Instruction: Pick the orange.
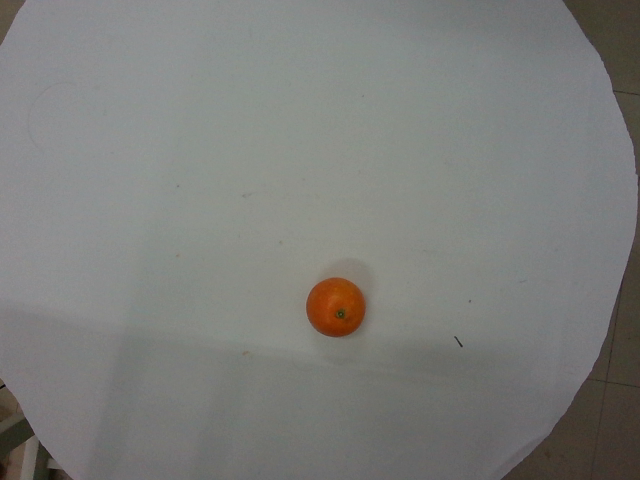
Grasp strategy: vertical